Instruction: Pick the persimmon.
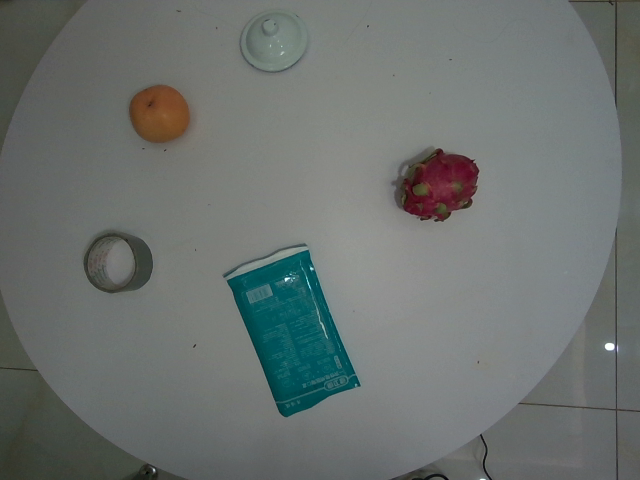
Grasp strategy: vertical